Question: By what date must an appeal be filed according to the document?
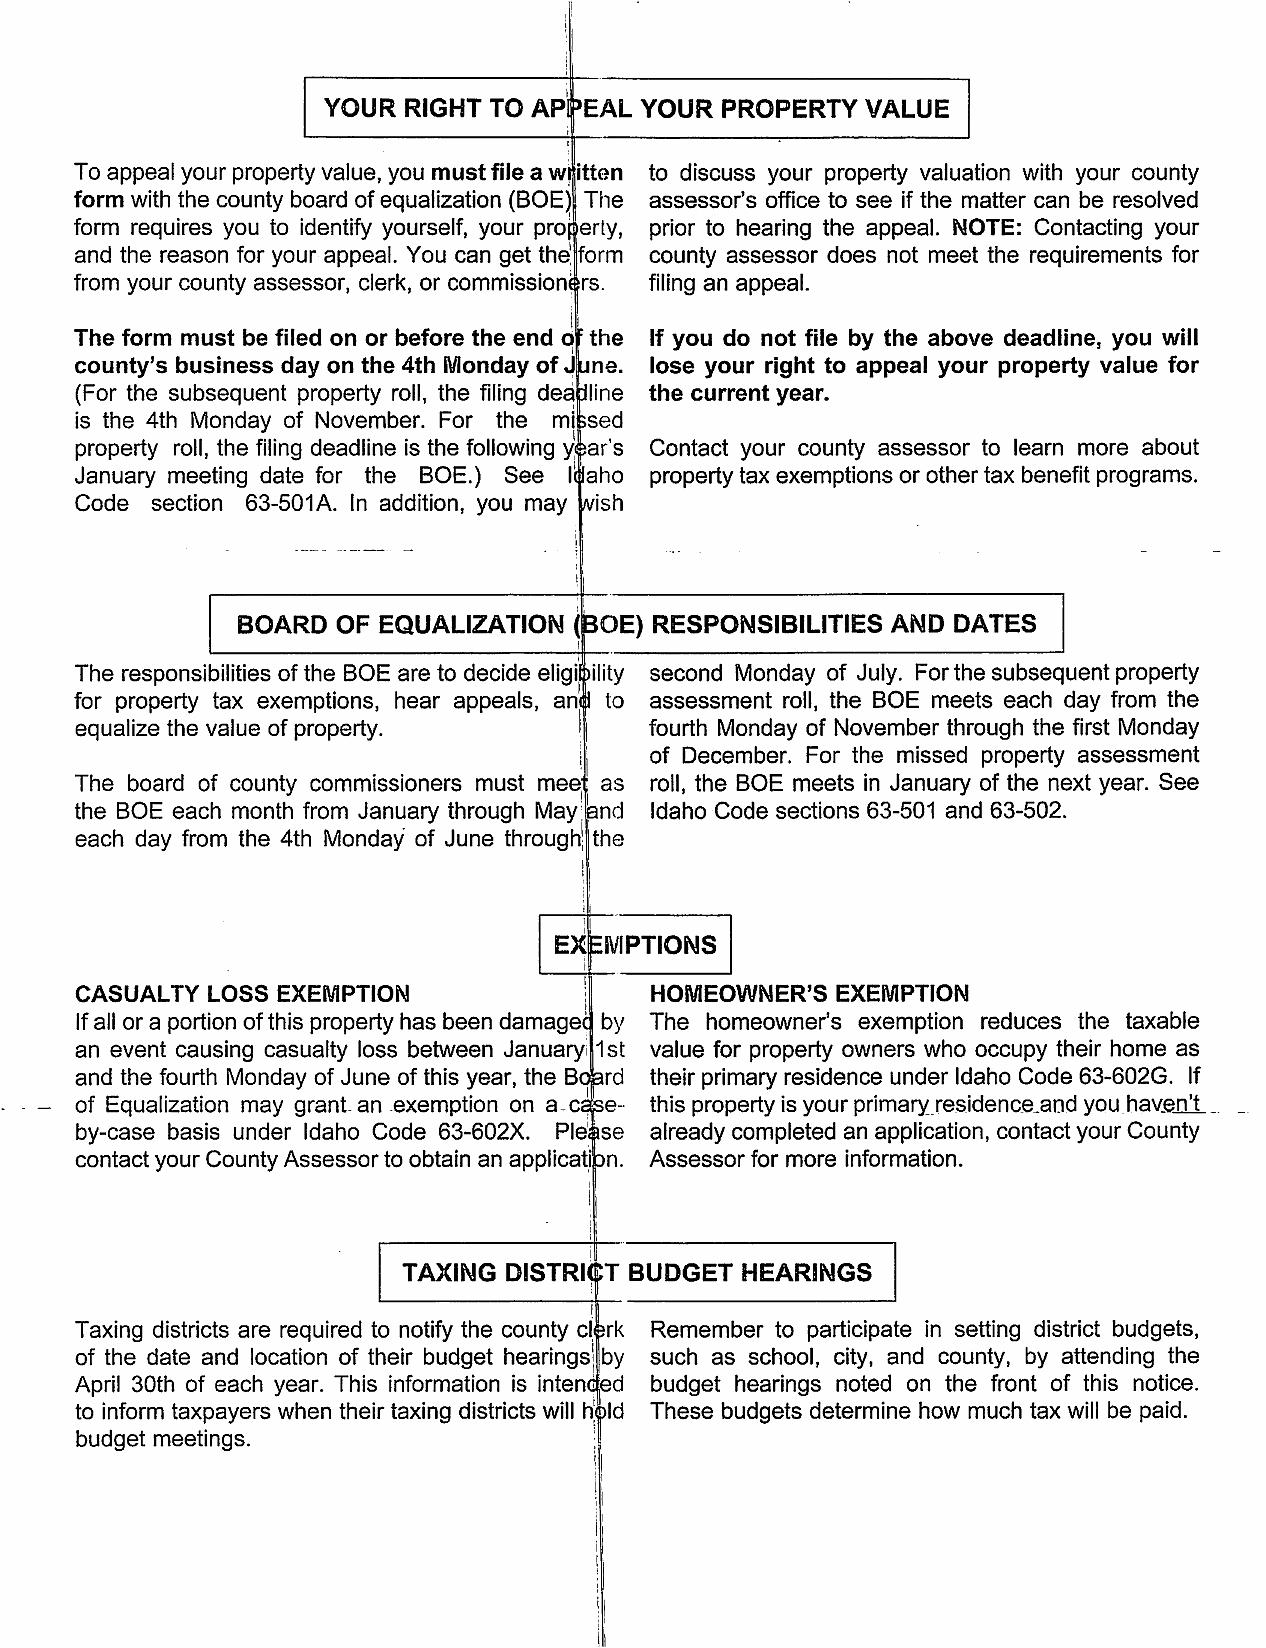
Answer: " 4th Monday of June"